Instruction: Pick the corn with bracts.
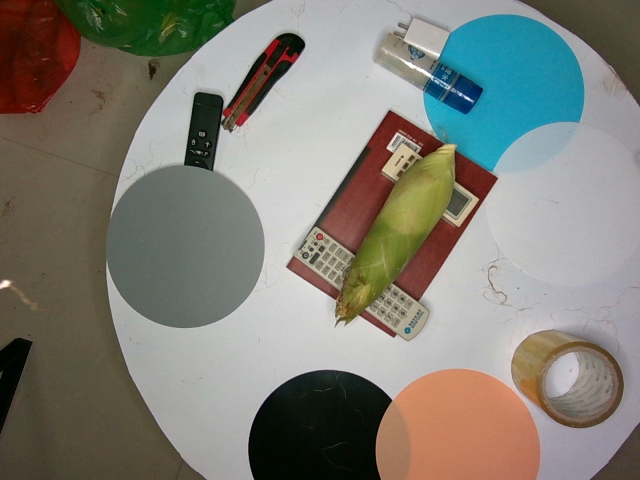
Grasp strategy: vertical